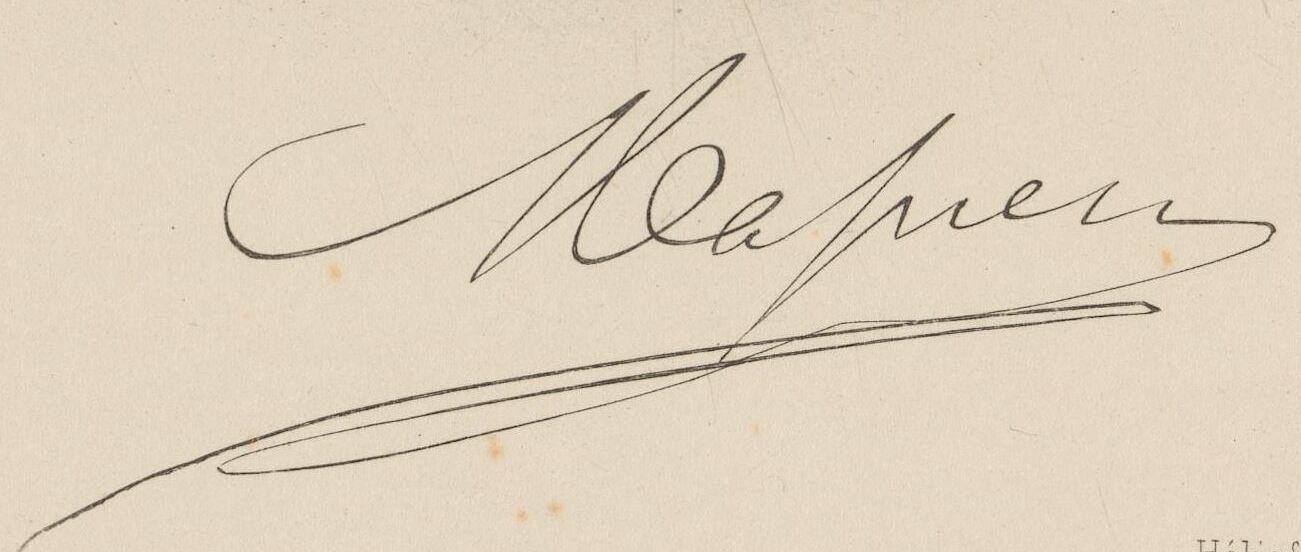
Signature of: françois massieu